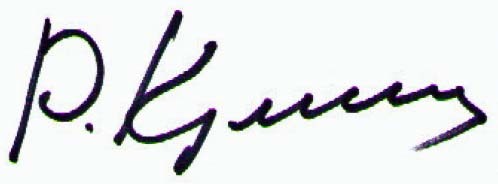
Signature of: rasul guliyev